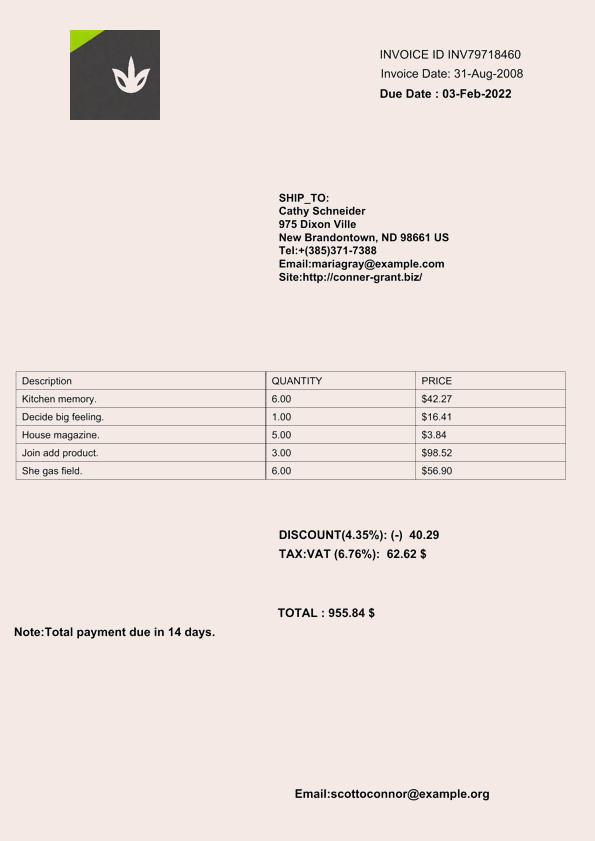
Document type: Invoice